Identify and extract the amount in words, amount in numbers, payee name, cheque date, and bank name from the image.
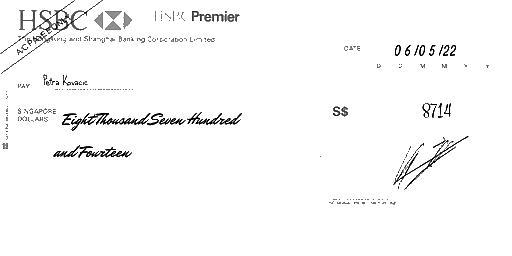
amt_in_words: Eight Thousand Seven Hundred and Fourteen
amt_in_figures: 8714
payee_name: Petra Kovacic
bank_name: HSBC
cheque_date: 06/05/22